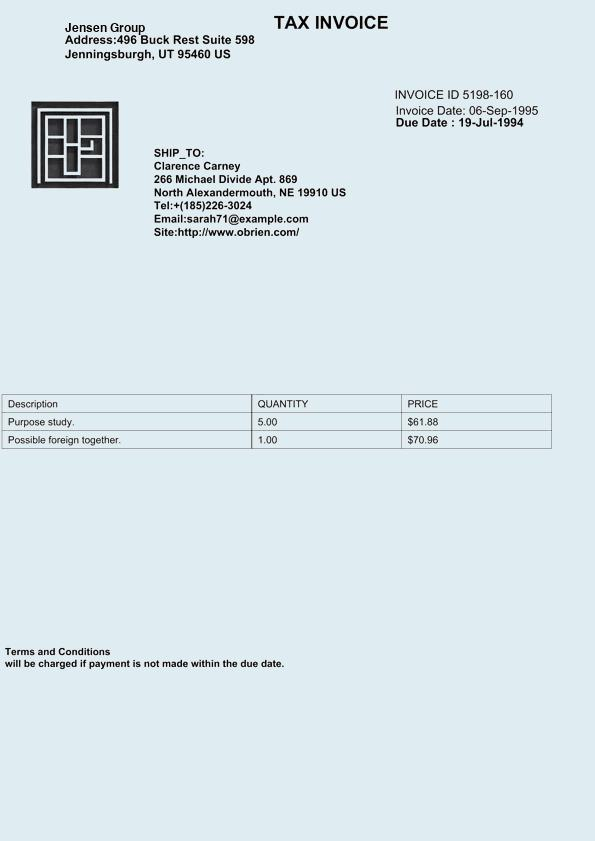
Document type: Invoice